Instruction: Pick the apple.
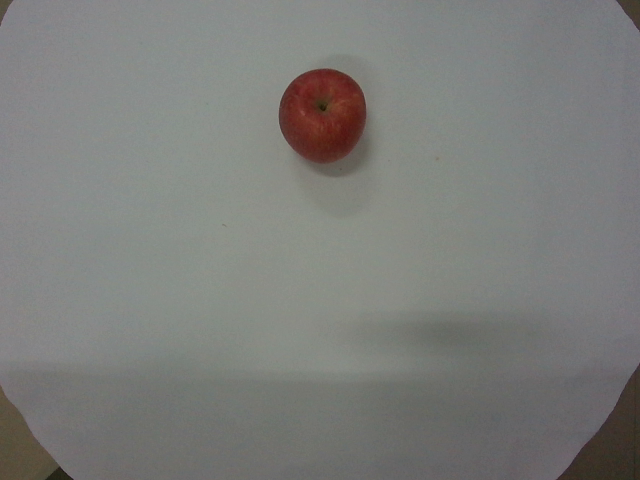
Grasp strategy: vertical